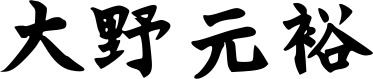
Signature of: motohiro ōno